Question: What is the suspected problem?
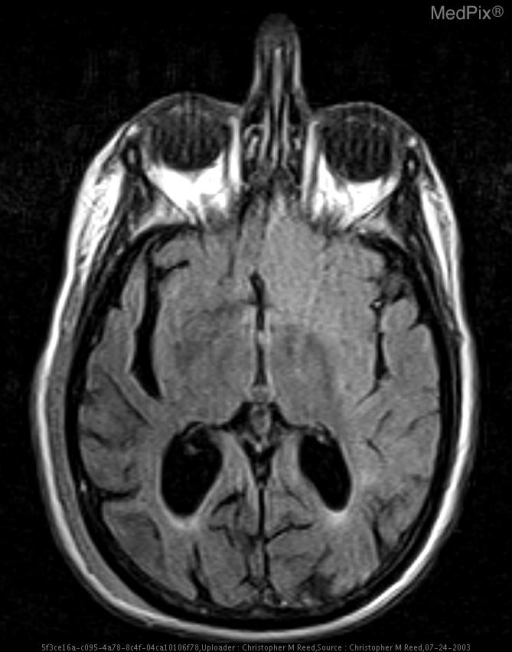
Answer: The findings suggest Non-Enhanced CT - Subtle left sided "insular ribbon sign" with loss of normal gray-white differenciation and overlying sulcal effacement.

MRI - Diffusion weighted images demonstrate marked intensity over the entire left ACA and MCA territories. Corresponding ADC hypointensity seen in this case confirms that there has been an acute infarct. The displayed FLAIR image further reveals the hyperintensity involving these same regions. Note the sparing of the PCA territory on the affected side. Selected MRA image of the bilateral carotid arteries demonstrates occlusion of the left ICA shortly after the bifurcation. Note the vertebrobasilar system is intact, supplying the PCA territories.. Axial FLAIR from MRI TIA Protocol performed after NECT.. The patient might have a history of Acute onset right sided neurological collapse two hours prior to presentation..